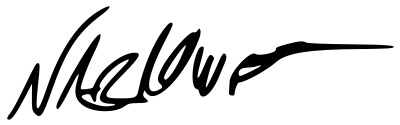
Signature of: nardo wick